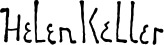
Signature of: helen keller